Question: What is the property identification or parcel number listed?
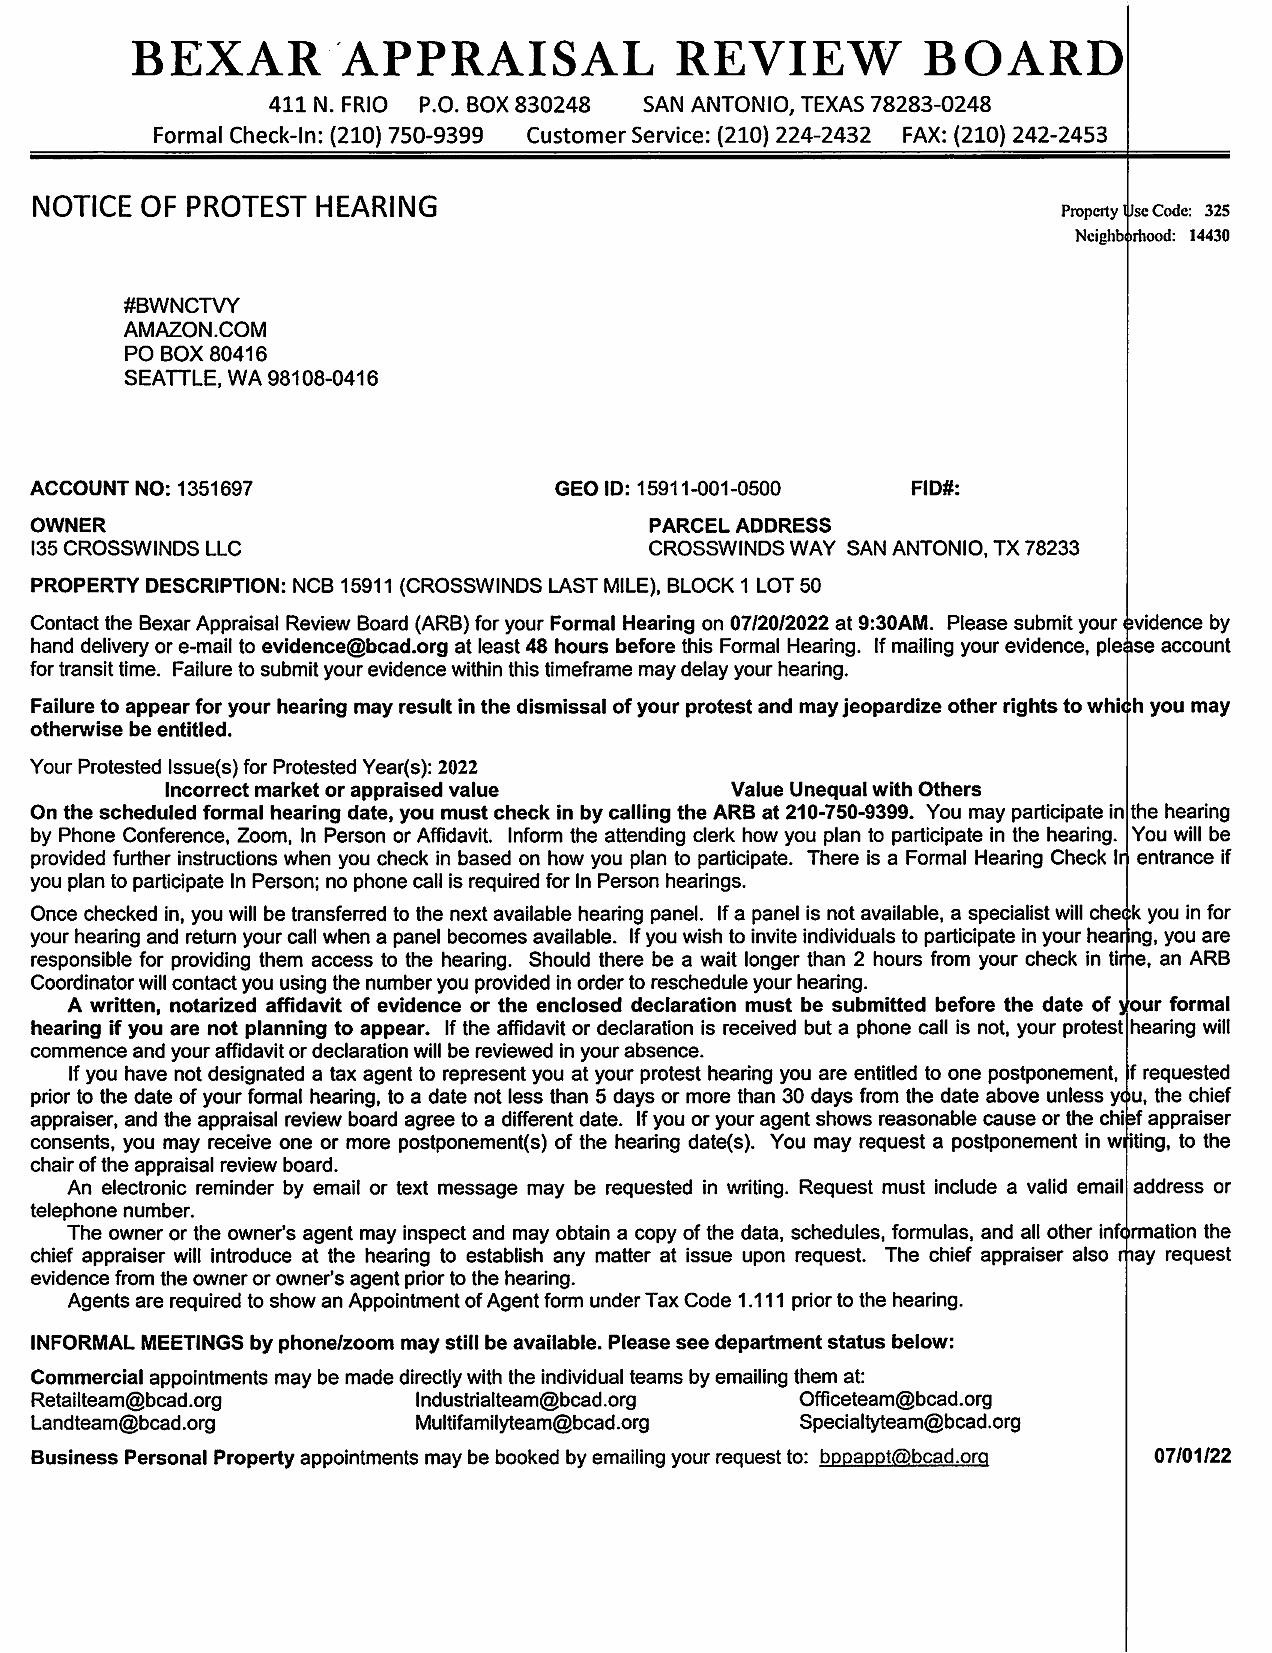
Answer: "15911-001-0500"